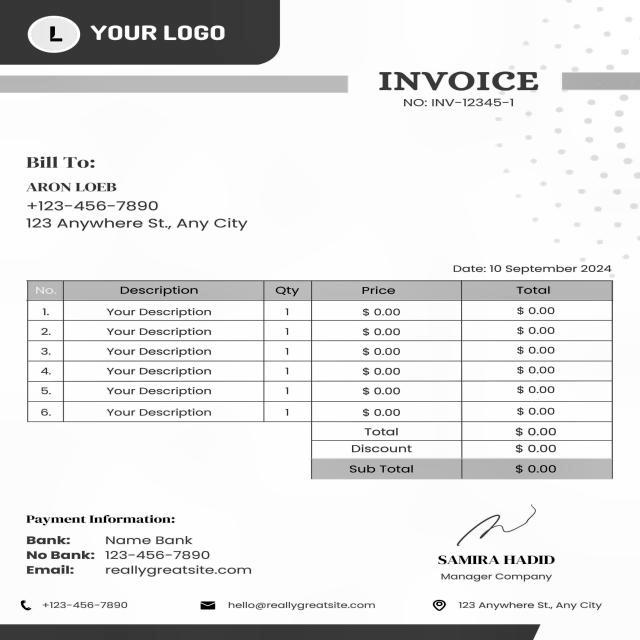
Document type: Invoice